Question: What might the diagnosis be?
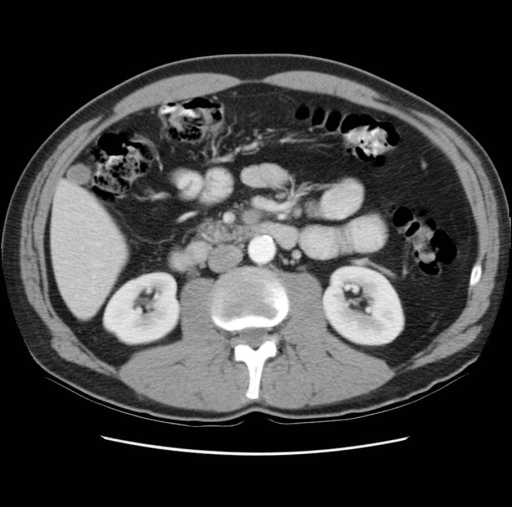
Answer: The possible diagnosis includes 1.  Thrombus of SMA
2.  Mild focal pancreatitis
3.  Small perforation of medial 2nd portion of duodenum.